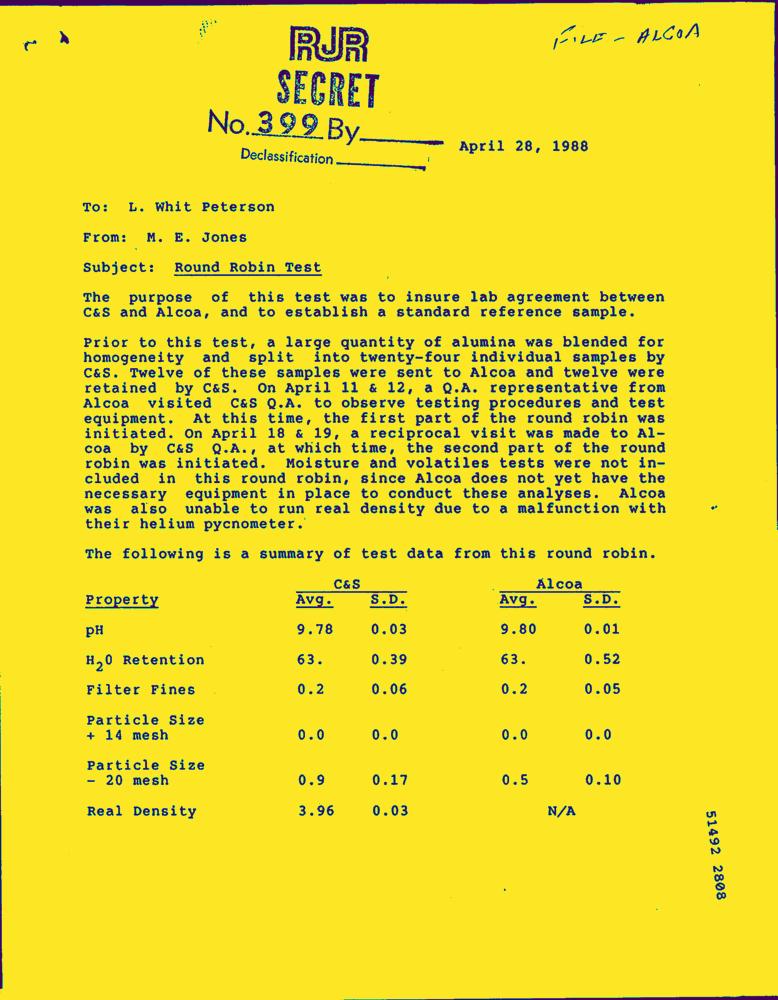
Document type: Letter-Doc